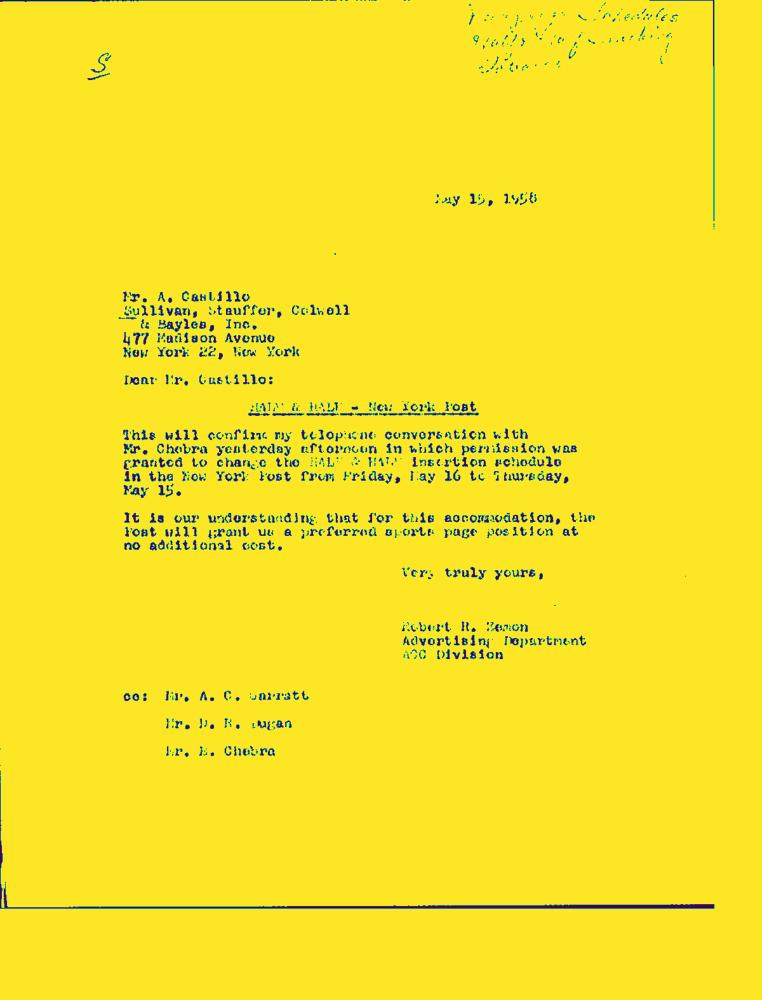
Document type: Letter-Doc